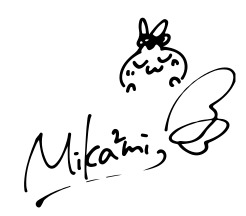
Signature of: mika mikami